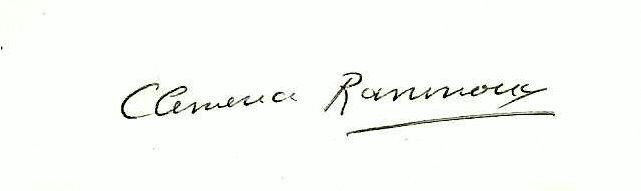
Signature of: clémence ramnoux